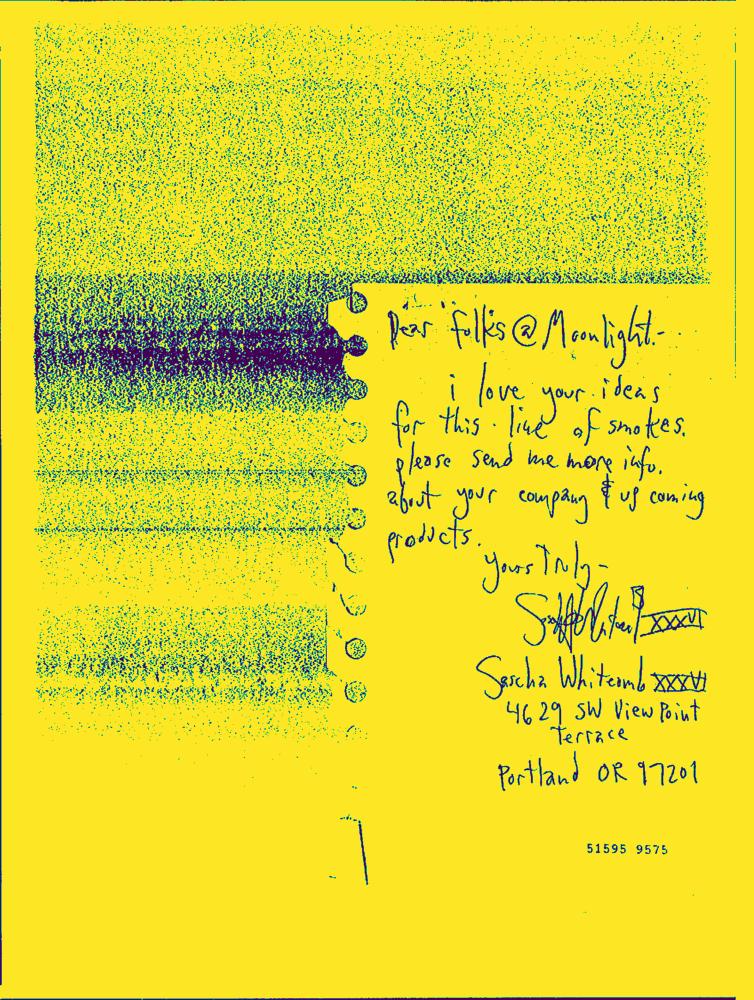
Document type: Hand-Written